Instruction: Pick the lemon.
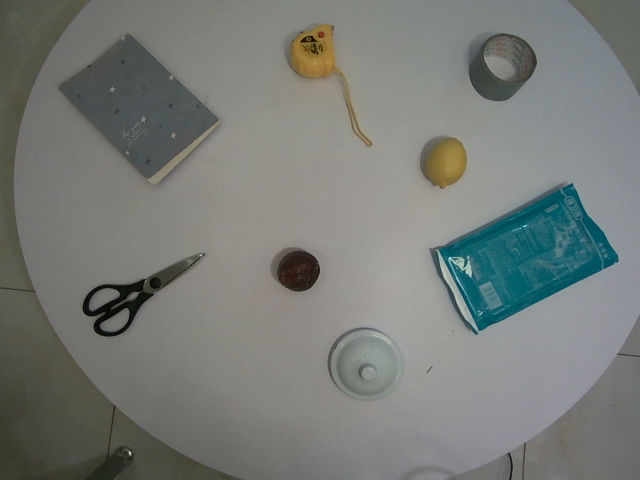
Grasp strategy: vertical